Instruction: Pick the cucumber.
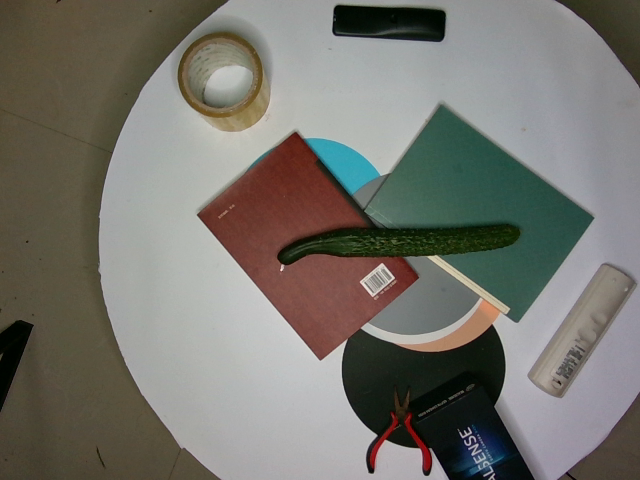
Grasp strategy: vertical